Question: What could the diagnosis suggest?
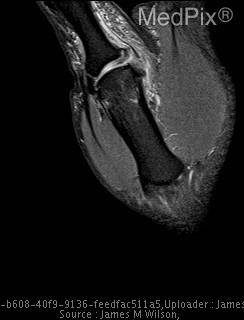
Answer: The possible diagnosis includes Extensor tendon rupture
Fracture.